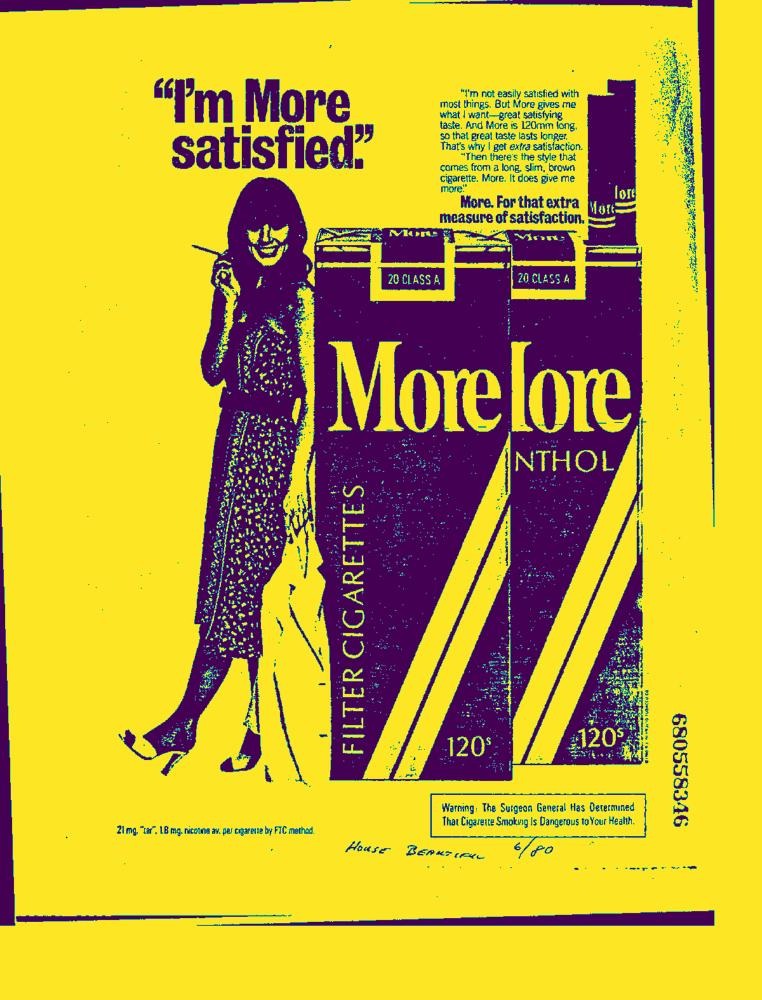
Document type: AD